Question: What is the main concern?
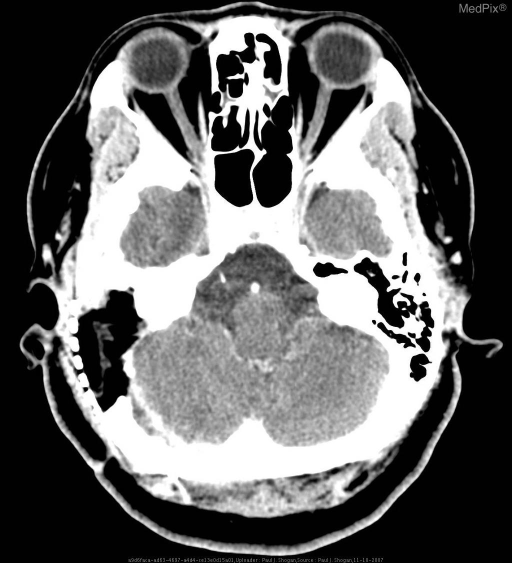
Answer: The findings suggest Noncontrast CT:  The patient is status post right suboccipital craniotomy.  There is a subtle area of hypoattenuation off-midline to the right, anterior and lateral to the pons.

Contrast enhanced CT demonstrates a subtle area of nonenhancing hypoattenuation off-midline to the right, anterior and lateral to the medulla.

MRI:

Sagittal T1-weighted FLAIR demonstrates expansion of the prepontine cistern, and enlargement of the CSF space anterior to the proximal cervical spinal cord and medulla, with displacement of the medulla posteriorly.  This space contains an extra-axial mass, demonstrating heterogeneous signal intensity.

Coronal T2-weighted FLAIR demonstrates heterogeneous signal intensity in the prepontine cistern.

Axial T1 weighted images demonstrates the prepontine cistern extra-axial mass that is near CSF signal intensity with enlargement of the pre-medullary cistern.

Axial T2 weighted images demonstrates the lamellated mass, which is heterogenous in signal intensity posterior to the hypophsial fossa and anterior to the basilar artery.

Axial T1-weighted image with gadolinium demonstrates no significant enhancement of the extra-axial mass.

Axial Diffusion Weighted image demonstrate restricted diffusion.

Sagittal 3D FIESTA demonstrates low signal in the prepontine cistern, and enlargement of the CSF space anterior to the proximal cervical spinal cord and medulla.

Axial 3D FIESTA image demonstrates low signal intensity in the prepontine cistern, medial to cranial nerve V, and adjacent to the right cranial nerve VII and VIII complex.. Contrast enhanced axial CT through the level of the posterior fossa demonstrates that the patient is status post right suboccipital craniotomy.  There is a subtle area of nonenhancing hypoattenuation off-midline to the right, anterior and lateral to the medulla.. The patient might have a history of 52 yo female with complaint of hearing loss..